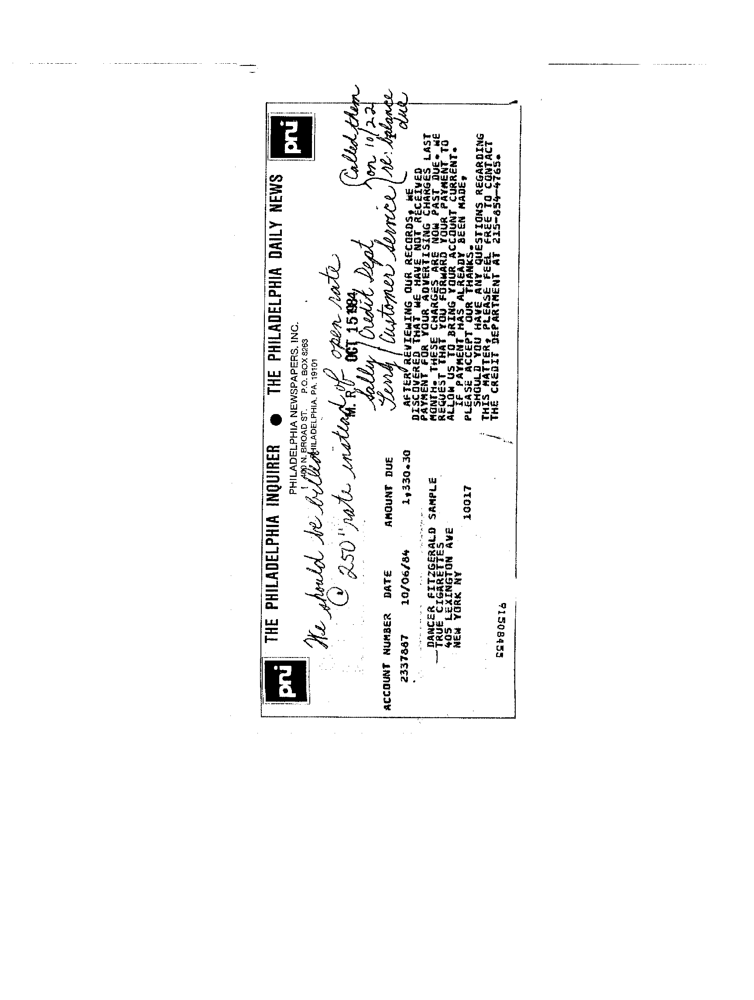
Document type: Invoice